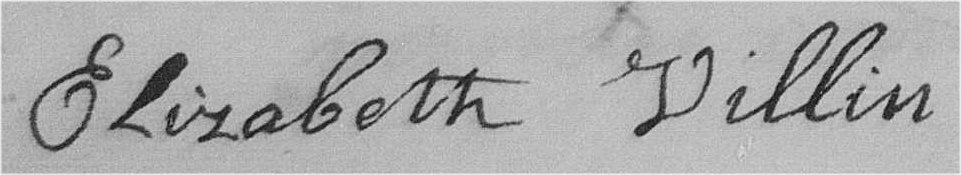
Signature of: elizabeth timothy